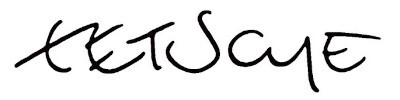
Signature of: tetsche